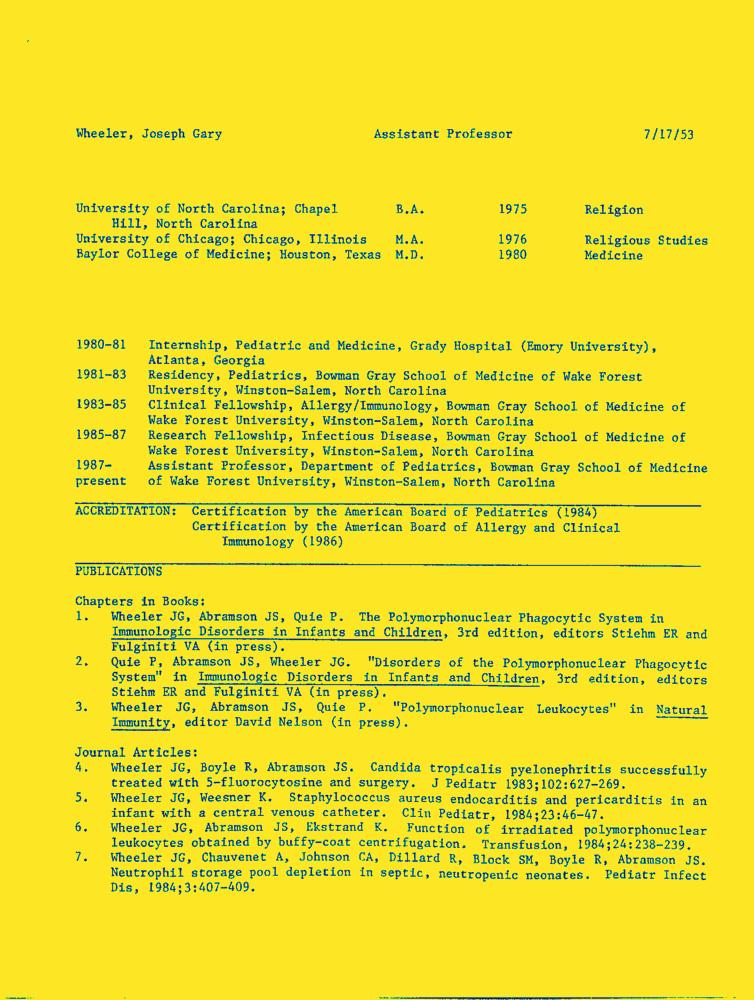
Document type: Resume-Doc